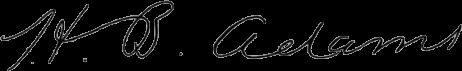
Signature of: herbert baxter adams